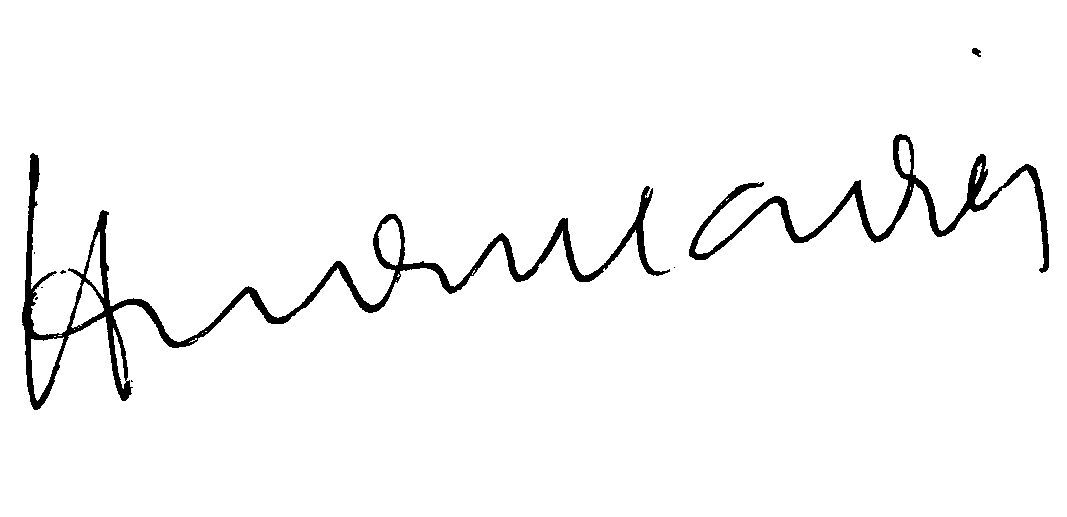
Signature of: pierre larrieu